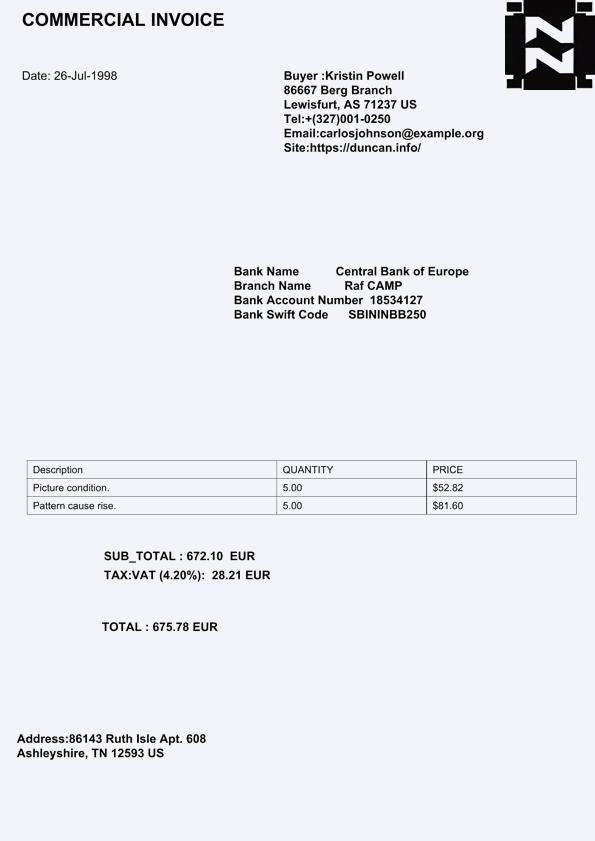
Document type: Invoice